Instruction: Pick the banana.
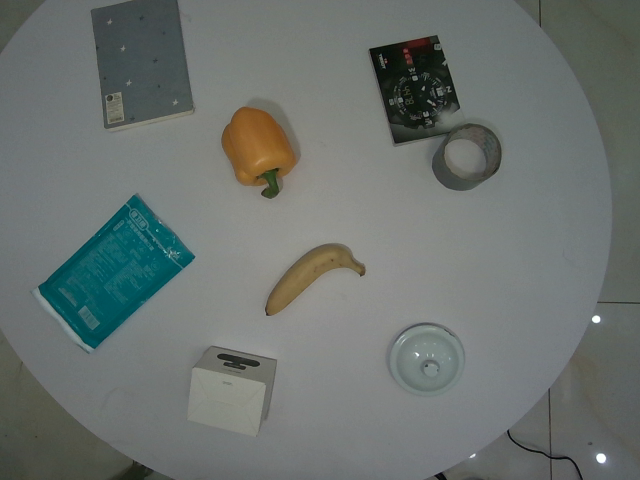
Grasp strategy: vertical